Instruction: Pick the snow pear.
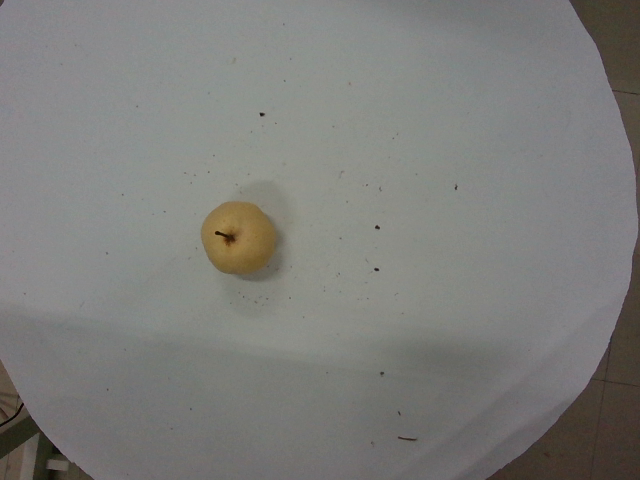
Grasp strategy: vertical